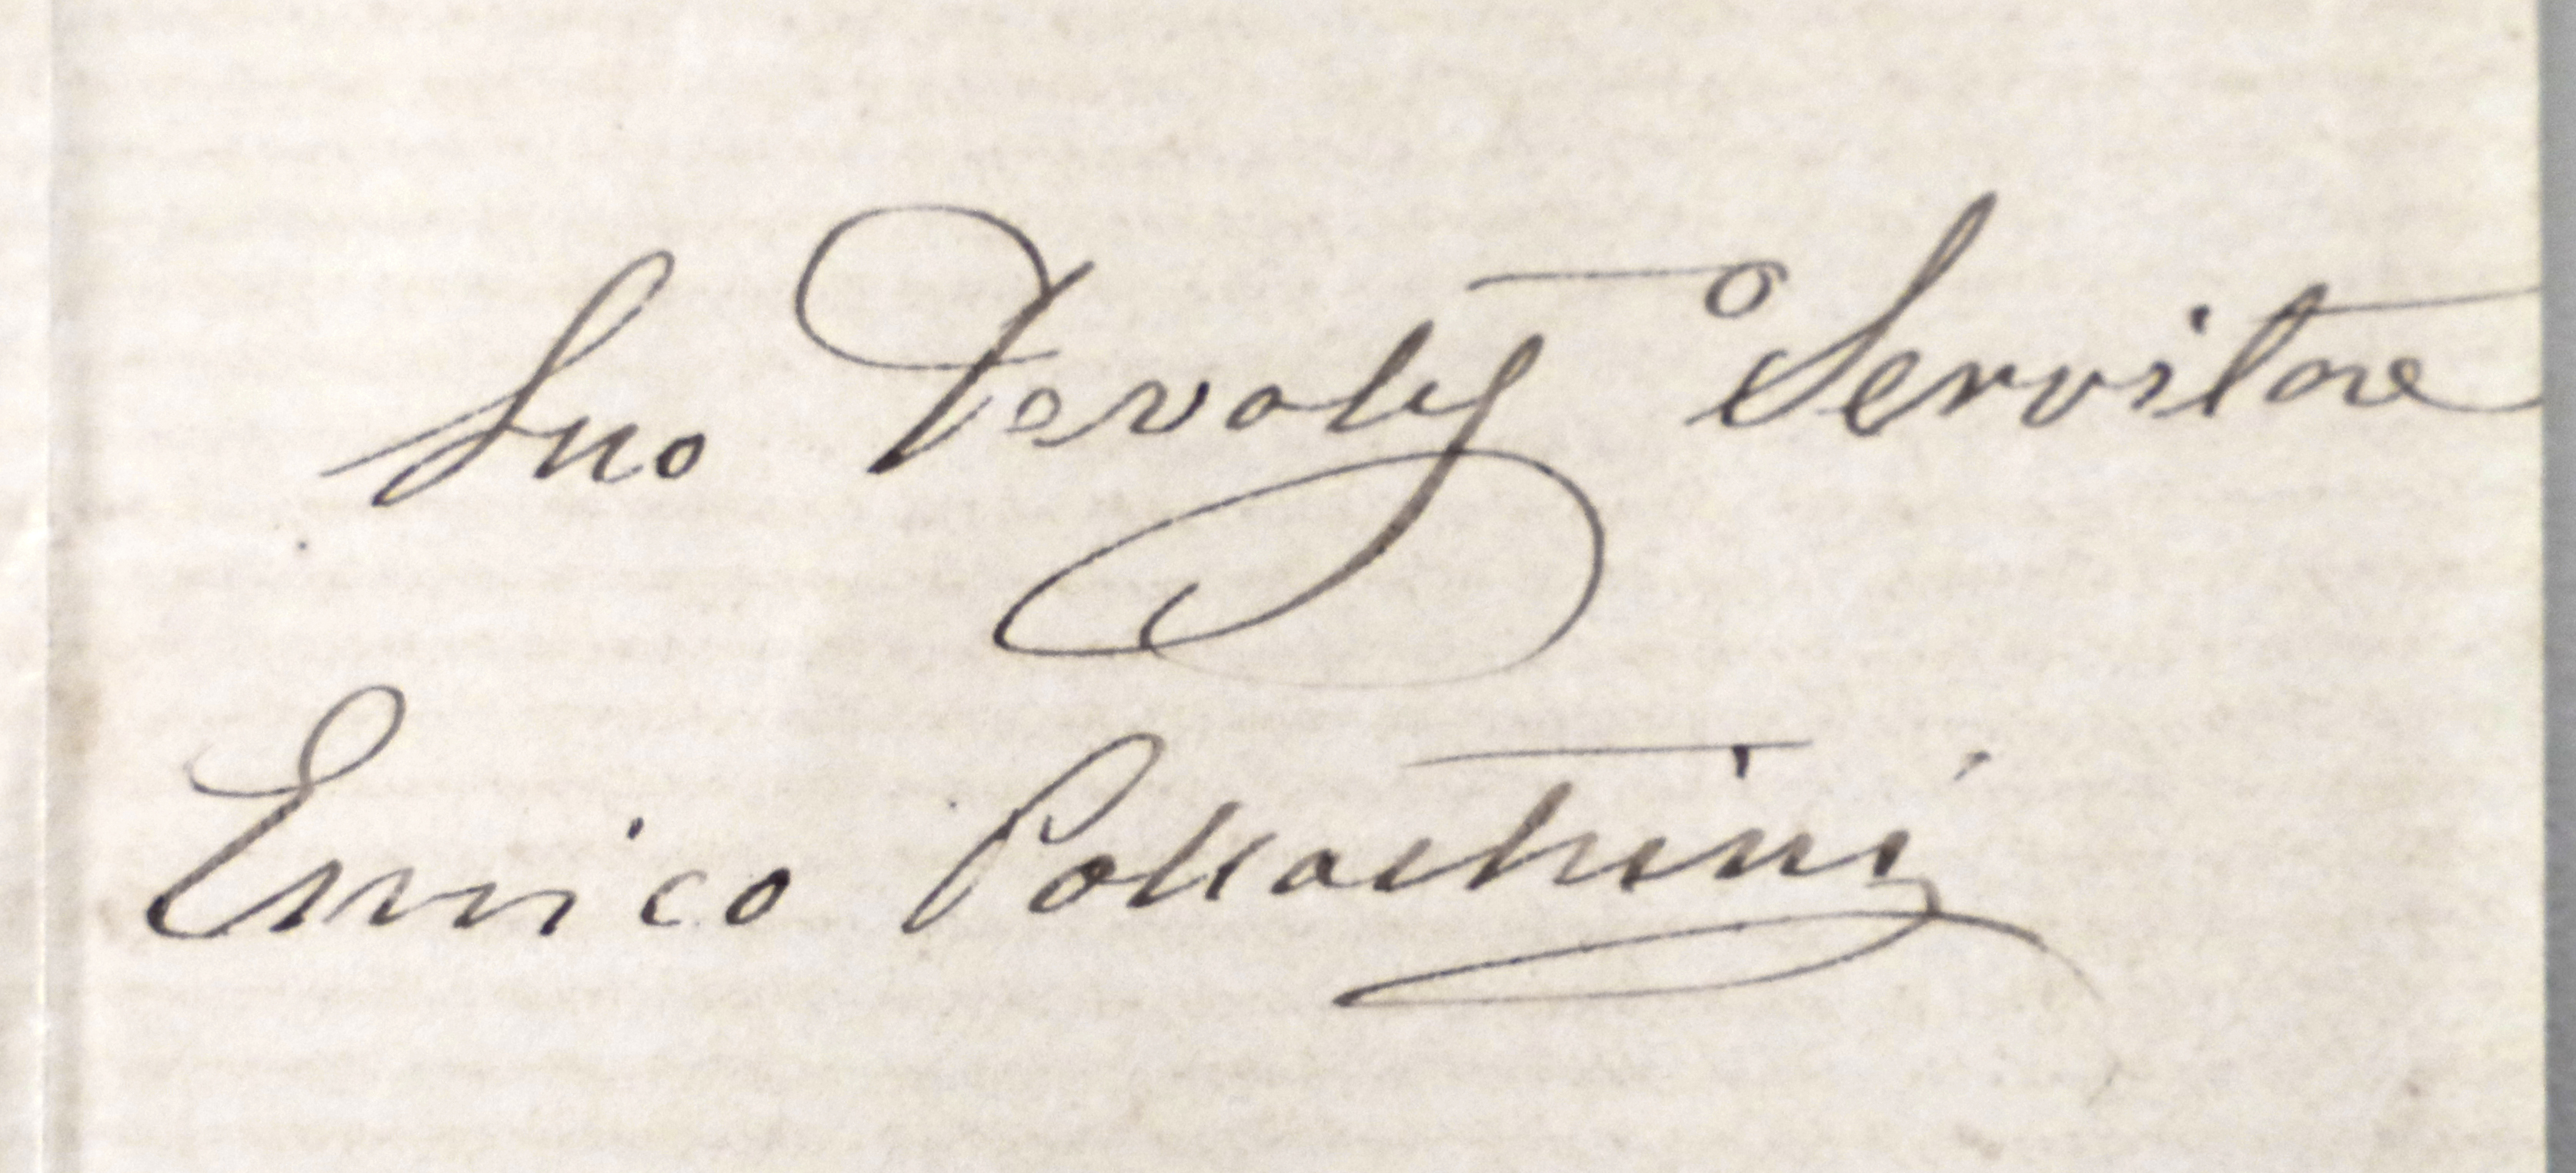
Signature of: enrico pollastrini